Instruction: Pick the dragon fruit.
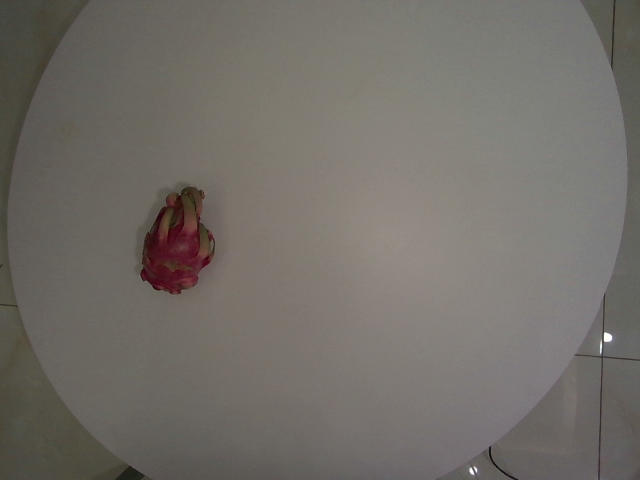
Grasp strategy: vertical